Question: What was observed in the imaging?
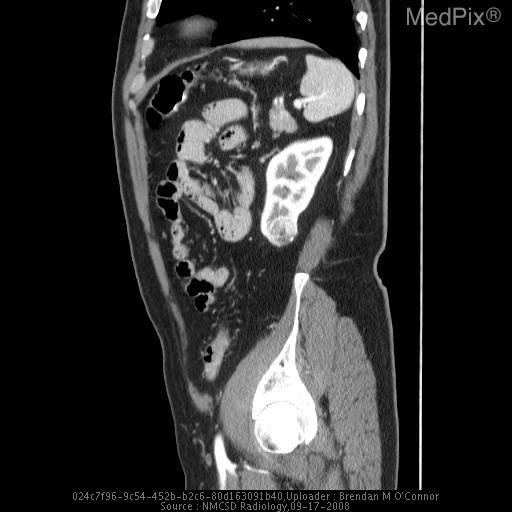
Answer: The imaging shows Exophytic mass off inferior pole of left kidney.  The solid, heterogenous mass measures 2.7 cm in diameter and disturbs the renal contour.  The remainder of the left and right kidneys is normal.  No renal vein or inferior vena cava thromboses are present.  There is no adenopathy. Exophytic enhancing mass off the inferior pole of the left kidney.  Heterogenous, rounded mass measures 2.7 cm in diameter.  Remainder of left and right kidneys is normal..